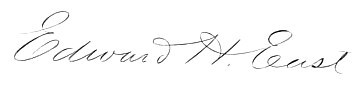
Signature of: edward h east